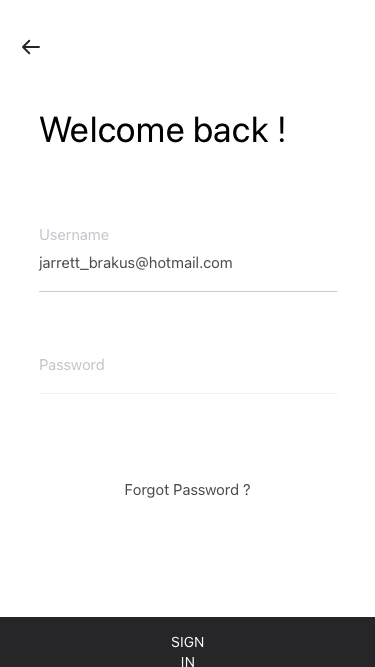
Text in this UI design:
Sign In
Forgot Password ?
jarrett_brakus@hotmail.com
Username
Password
Welcome back !